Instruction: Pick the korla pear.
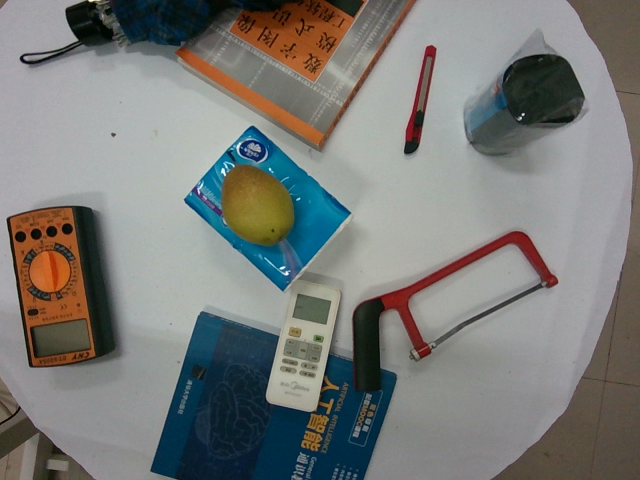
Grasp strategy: vertical